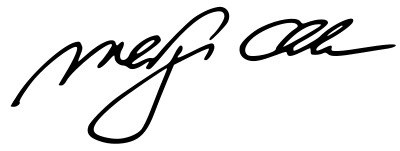
Signature of: adam małysz